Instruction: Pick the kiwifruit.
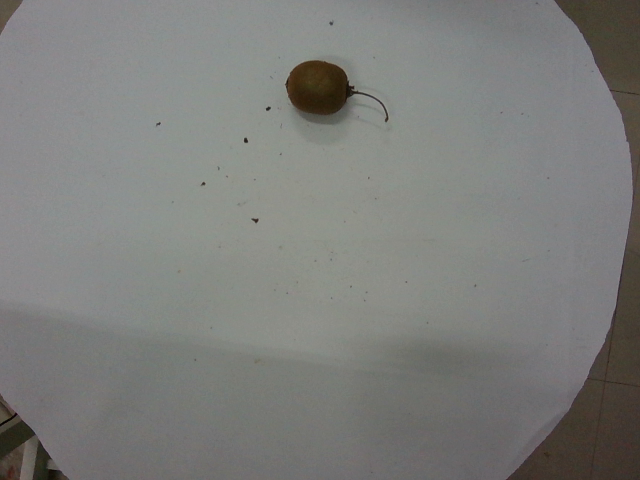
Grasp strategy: vertical